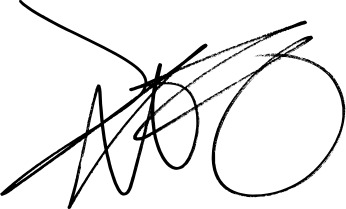
Signature of: moon geun young